Question: How is the history relevant to the case?
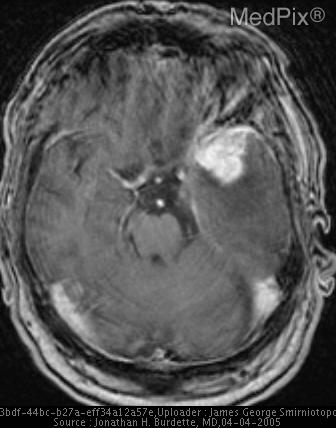
Answer: The patient's history of This is a 67yo white man with Hx of HTN, CM, and MI X 3
reports of right-sided weakness, facial droop, dizziness leading to a fall.  He reports no loss of consciousness, no post-ictal period. No loss of bowel or bladder function.

The patient reports some generalized weakness over the last month as well as headaches. is key in understanding the case.